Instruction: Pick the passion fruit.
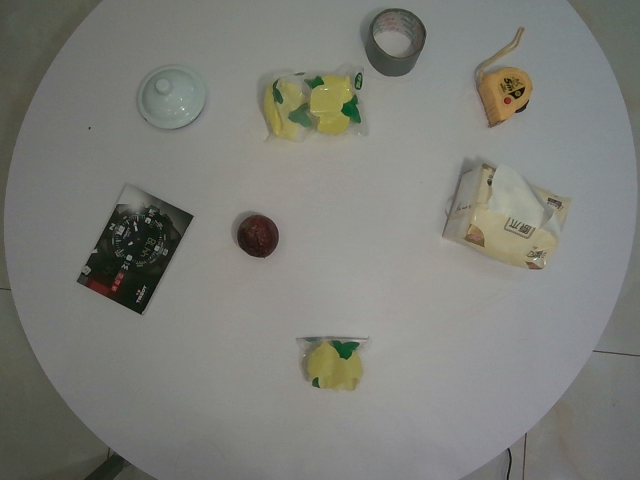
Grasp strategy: vertical